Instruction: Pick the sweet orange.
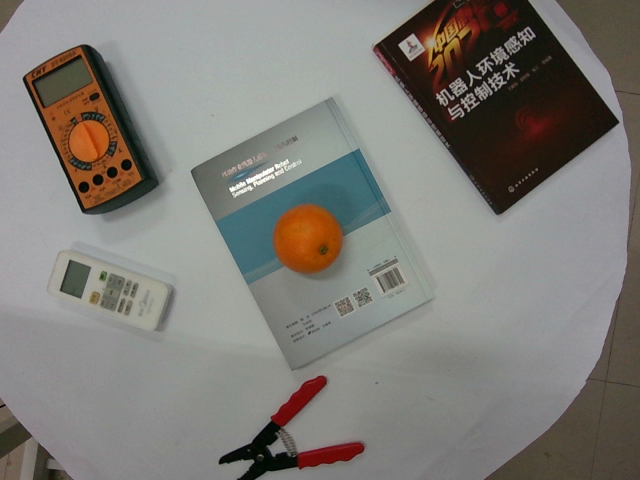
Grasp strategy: vertical